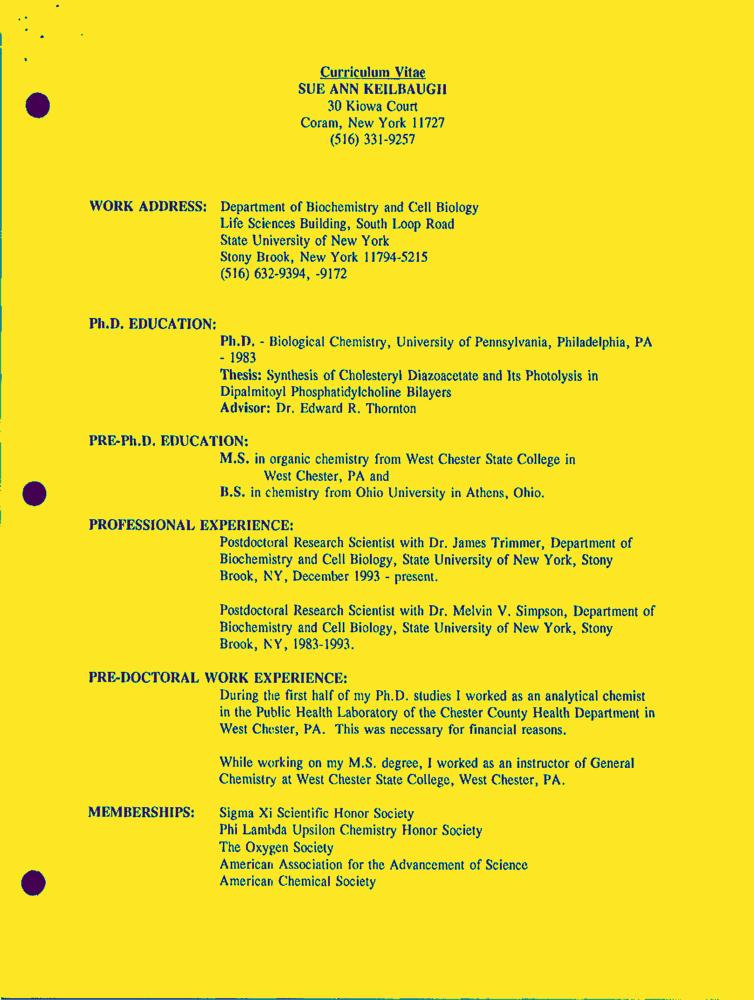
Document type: Resume-Doc